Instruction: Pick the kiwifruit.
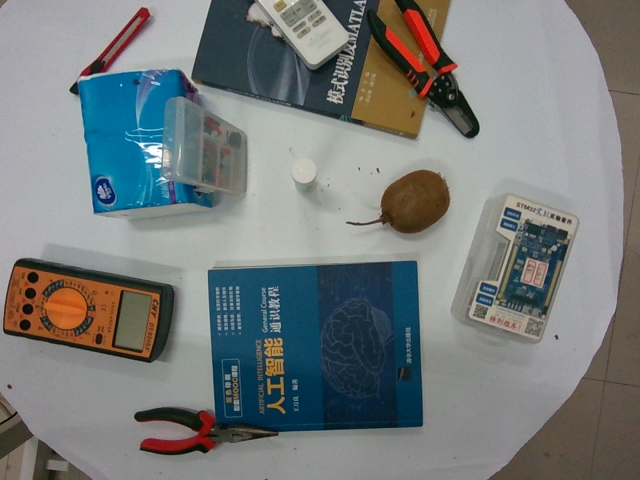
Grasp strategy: vertical